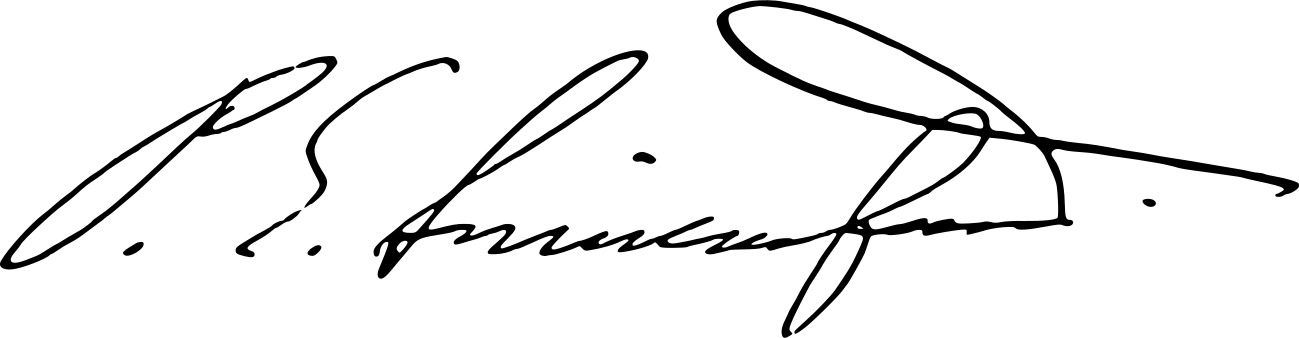
Signature of: pehr evind svinhufvud